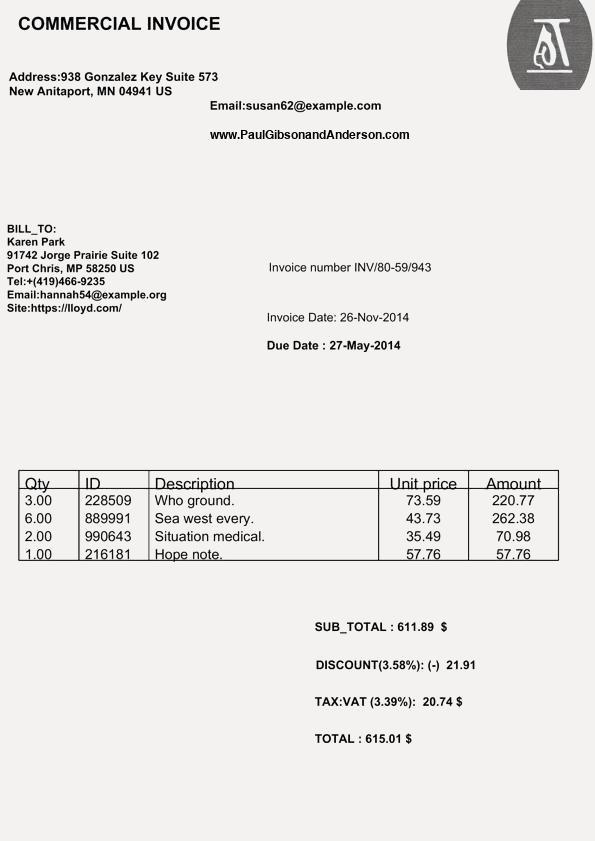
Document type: Invoice